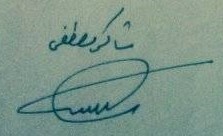
Signature of: shākir muṣṭafá